Question: Can you provide the account number mentioned in the document?
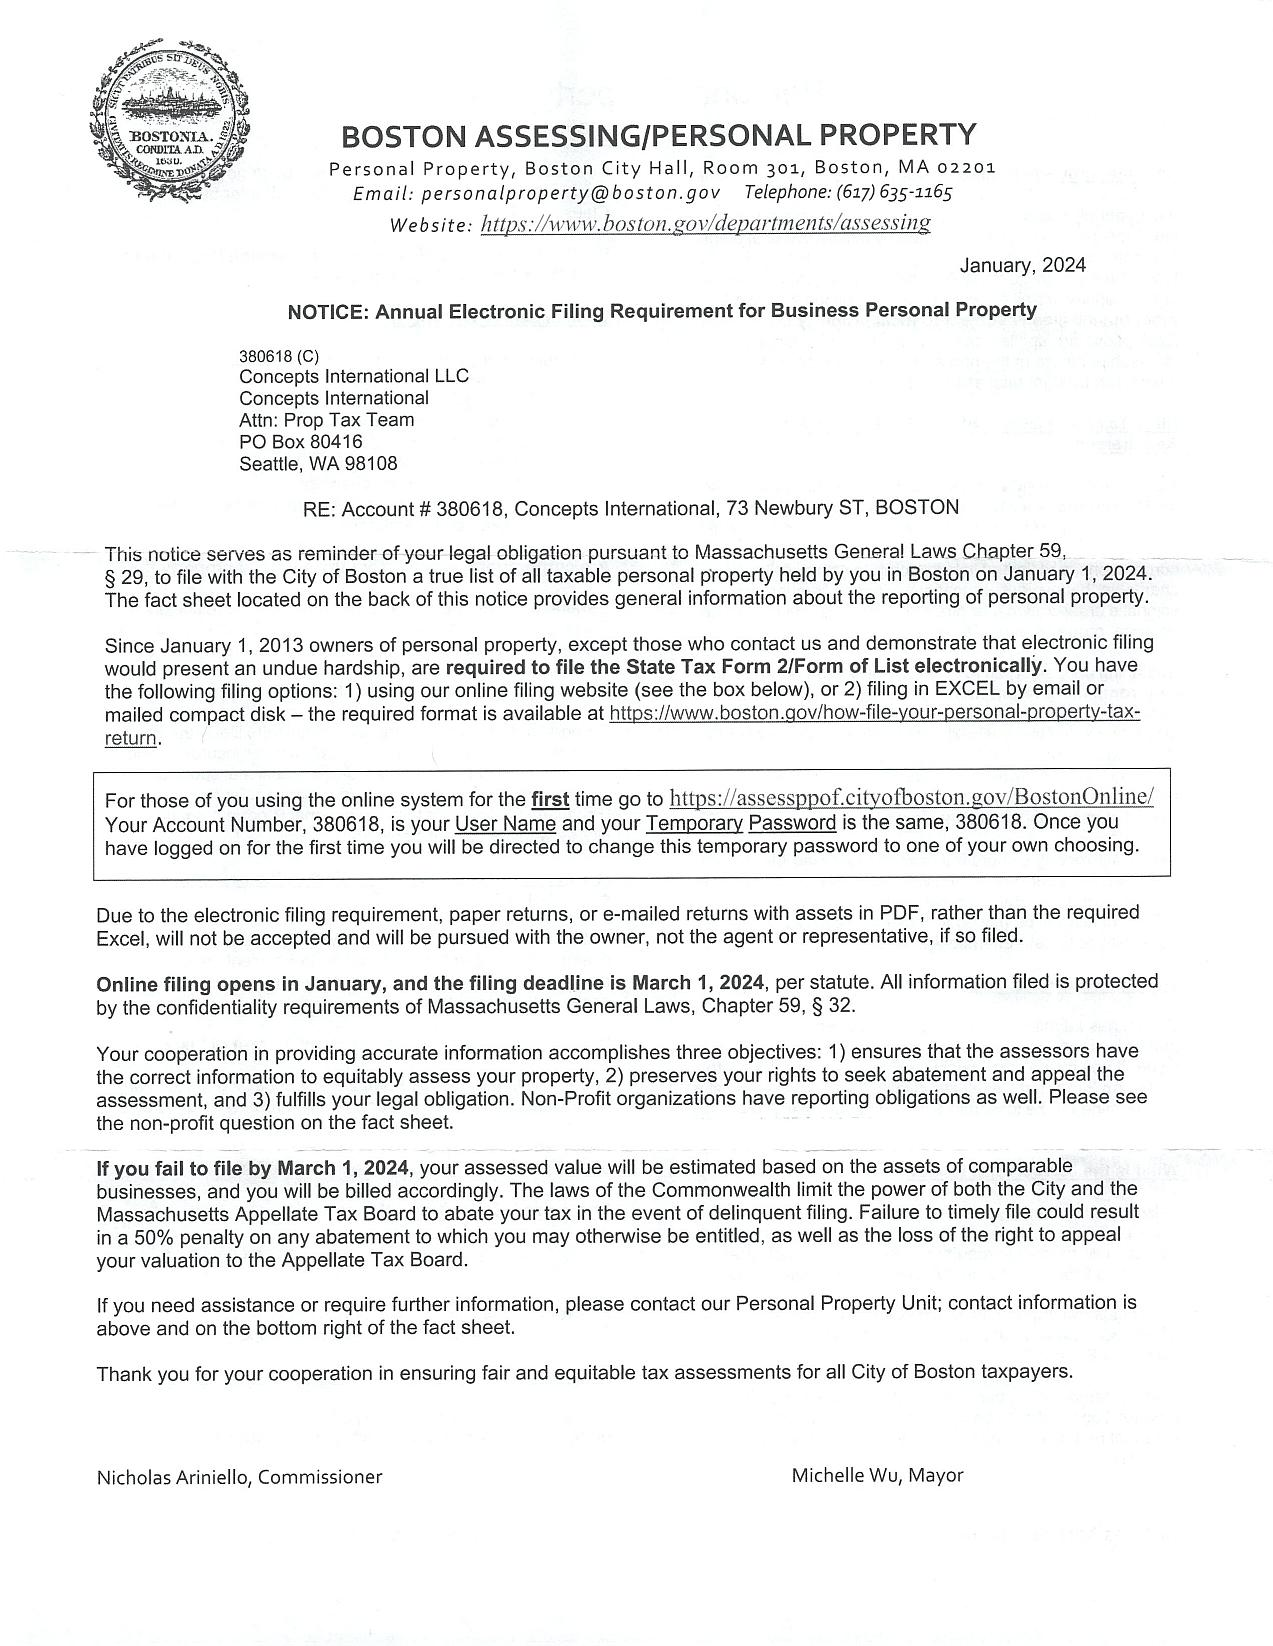
Answer: "380618"